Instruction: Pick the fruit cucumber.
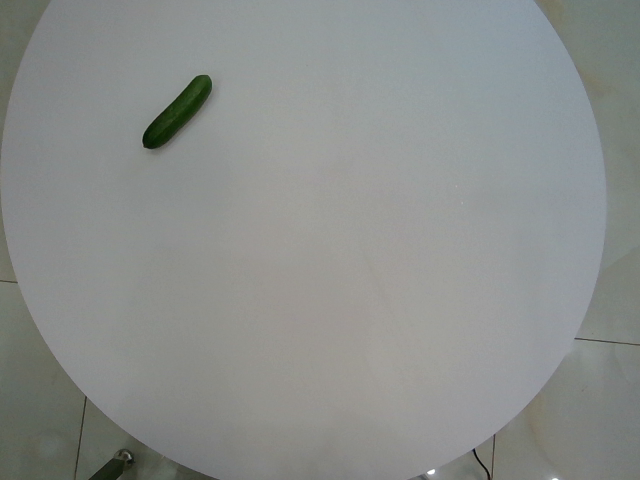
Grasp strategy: vertical